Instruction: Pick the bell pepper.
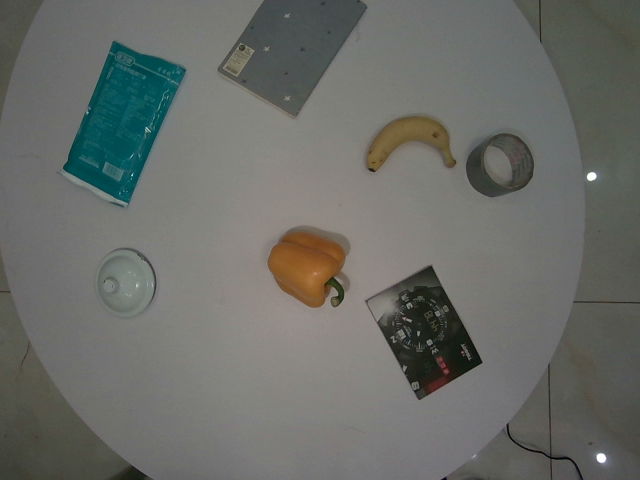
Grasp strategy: vertical